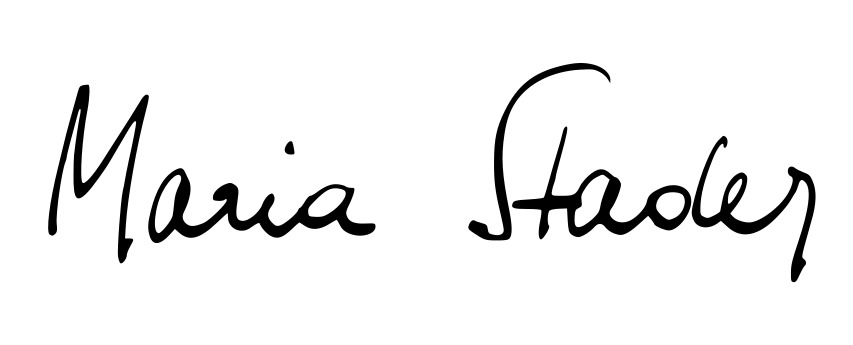
Signature of: maria stader